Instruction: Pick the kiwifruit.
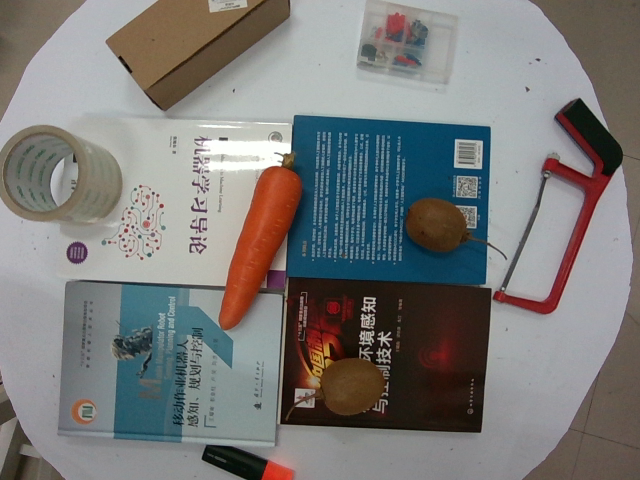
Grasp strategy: vertical